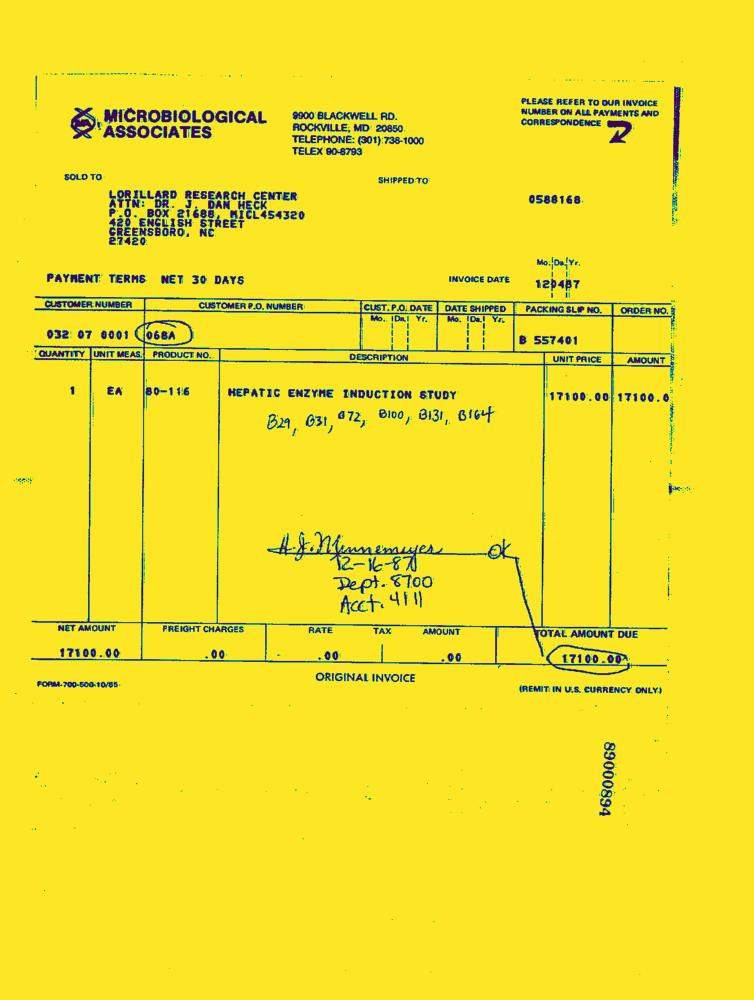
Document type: Invoice-Doc